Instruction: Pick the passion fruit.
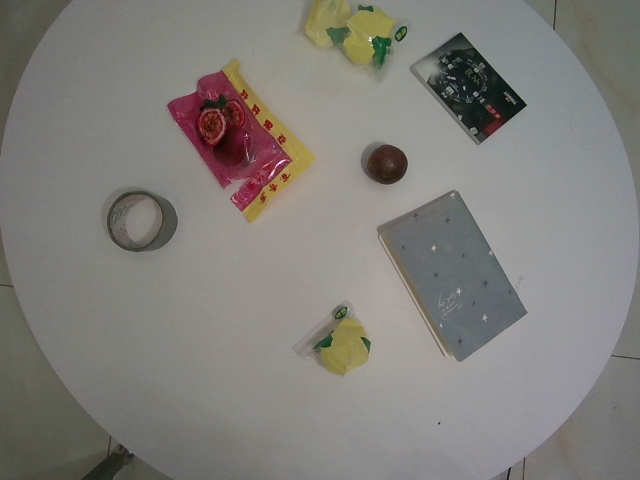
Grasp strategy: vertical